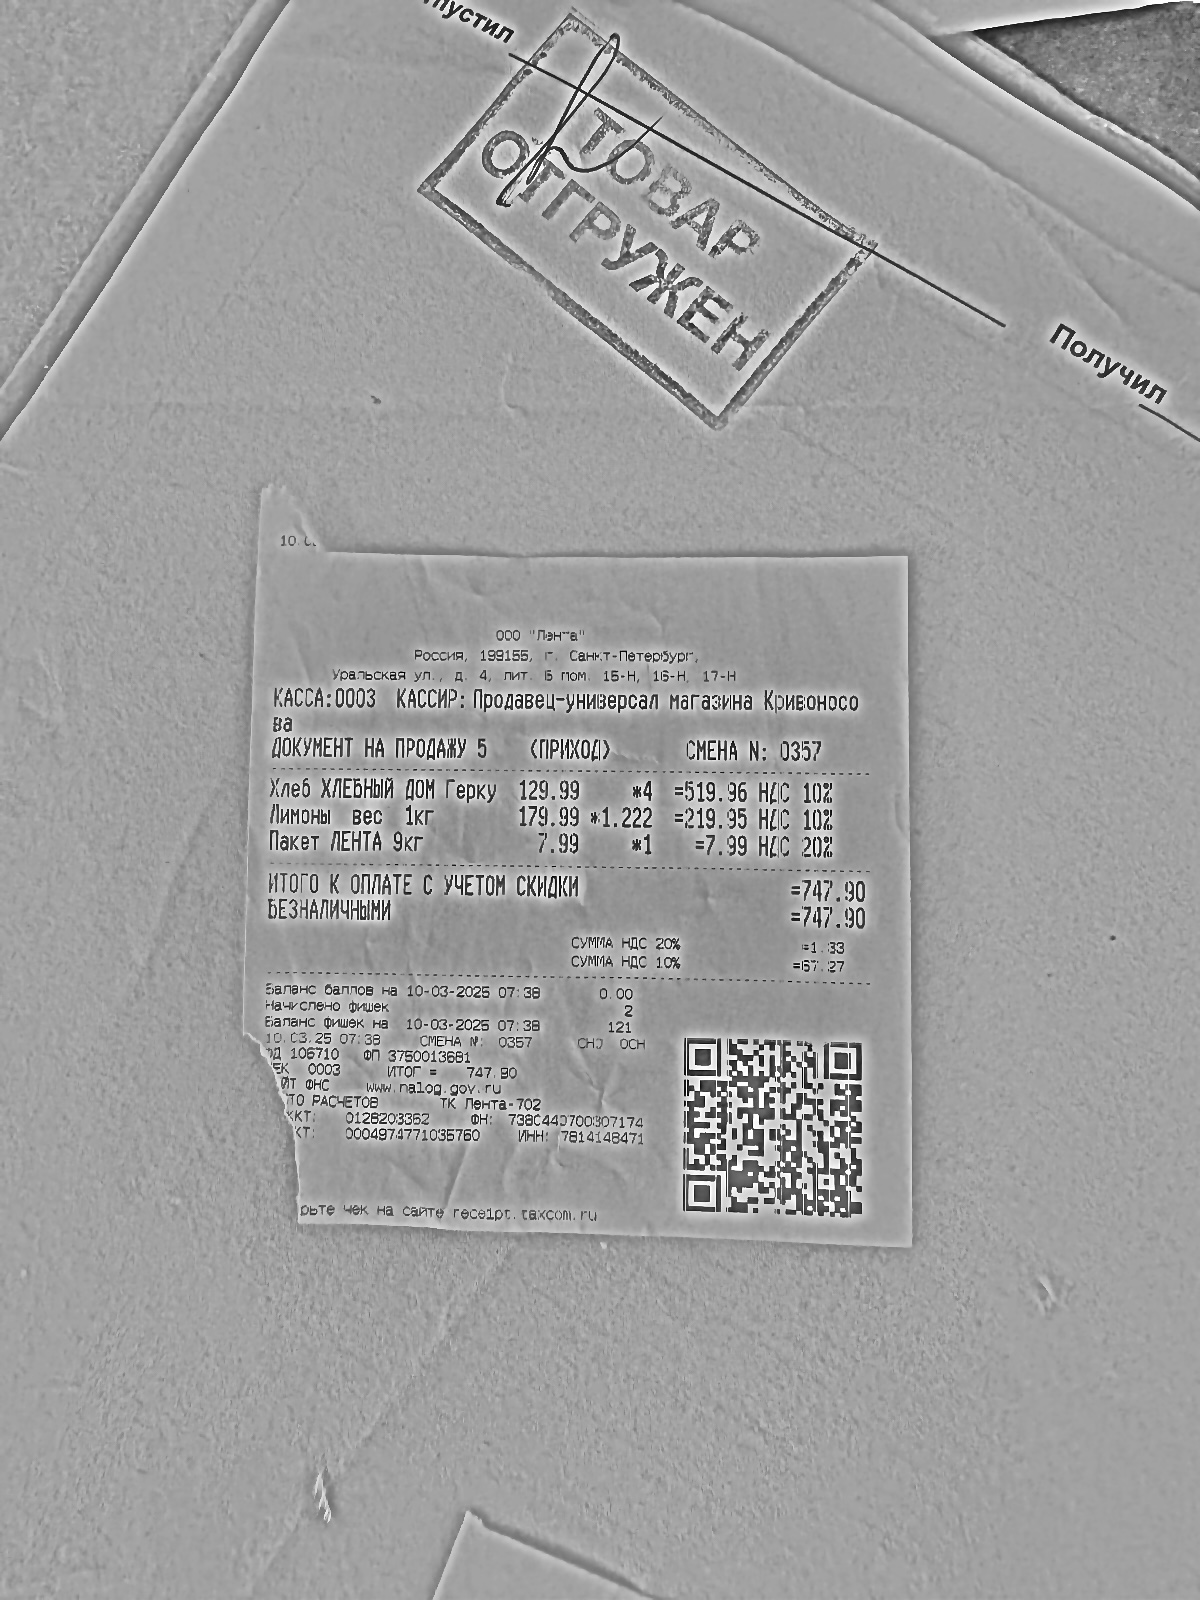
Продавец: ООО "Лента"
ИНН: 78141484871
Дата: 10-03-2025
Товары: Хлеб ХЛЕБНЫЙ ДОМ Герку; Лимоны вес 1кг; Пакет ЛЕНТА 9кг
Количество: 4.000; 1.222; 1.000
Цена: 129.99; 179.99; 7.99
Сумма: 519.96; 219.95; 7.99
Итого: 747.90